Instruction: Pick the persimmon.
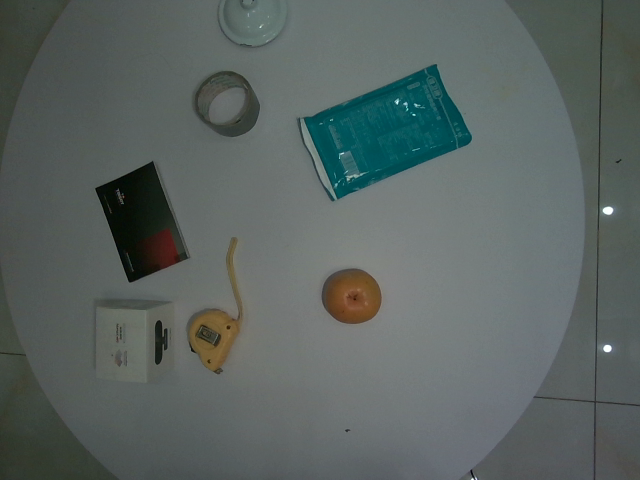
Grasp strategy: vertical